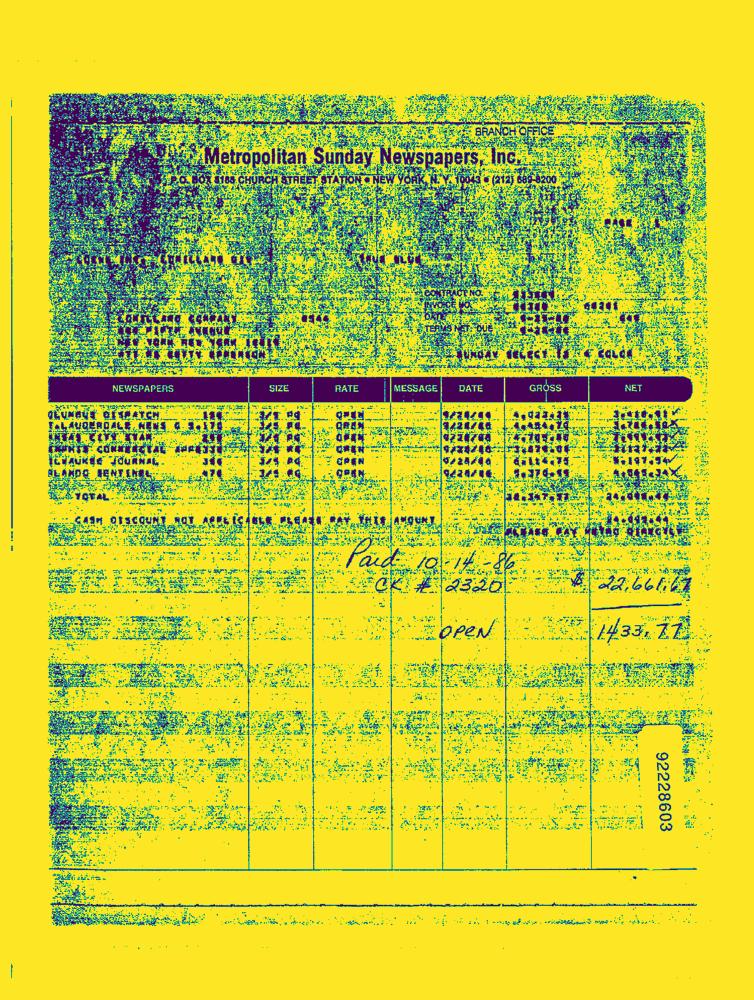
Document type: Invoice-Doc